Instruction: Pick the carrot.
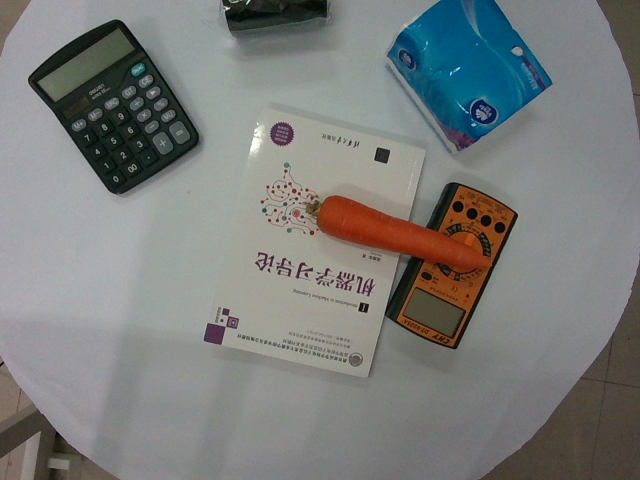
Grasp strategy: vertical